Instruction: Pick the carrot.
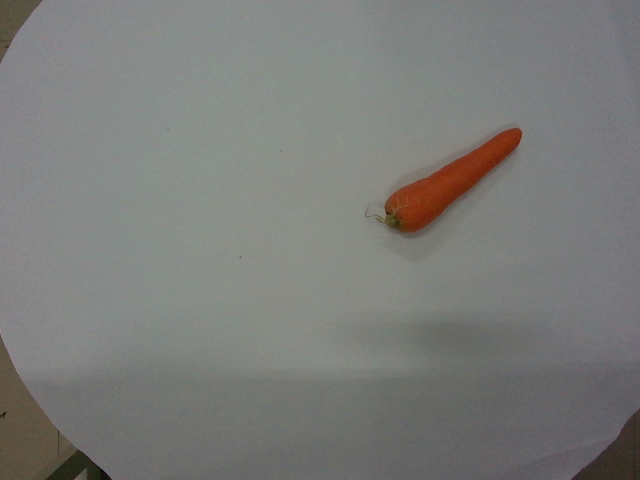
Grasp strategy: vertical